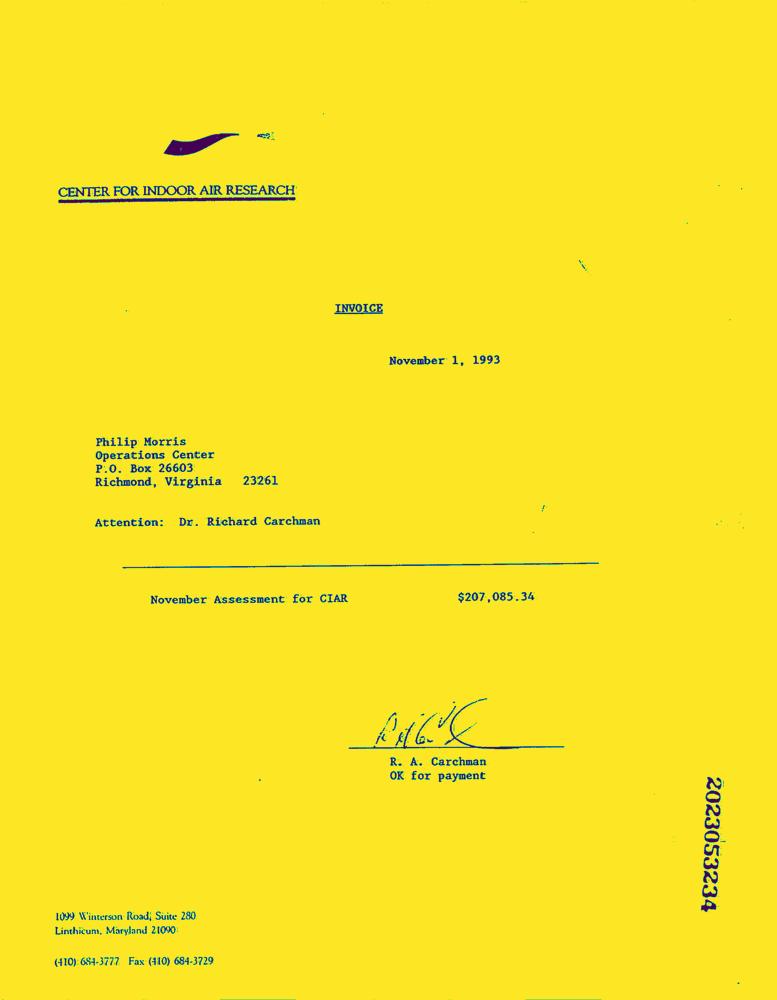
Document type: Invoice-Doc